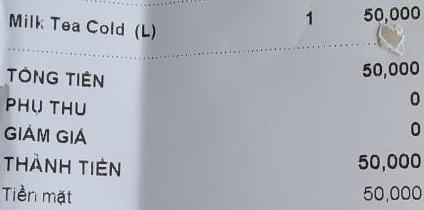
<table>
<tr>
<td>Milk Tea Cold (L)</td>
<td>1</td>
<td>50,000</td>
</tr>
</table>

TỔNG TIỀN 50,000
PHỤ THU 0
GIẢM GIÁ 0
THÀNH TIỀN 50,000
Tiền mặt 50,000